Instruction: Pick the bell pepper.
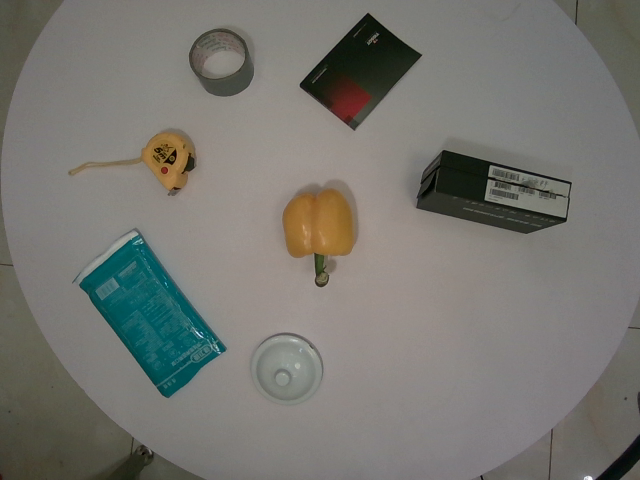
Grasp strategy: vertical